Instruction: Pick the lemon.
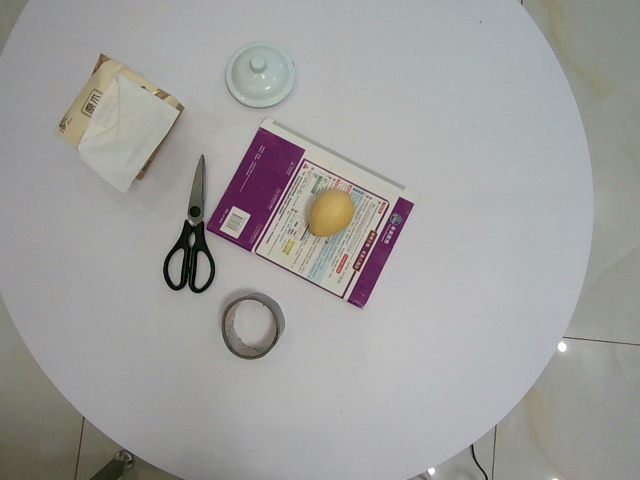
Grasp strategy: vertical